Question: What is the filing due date as per the document?
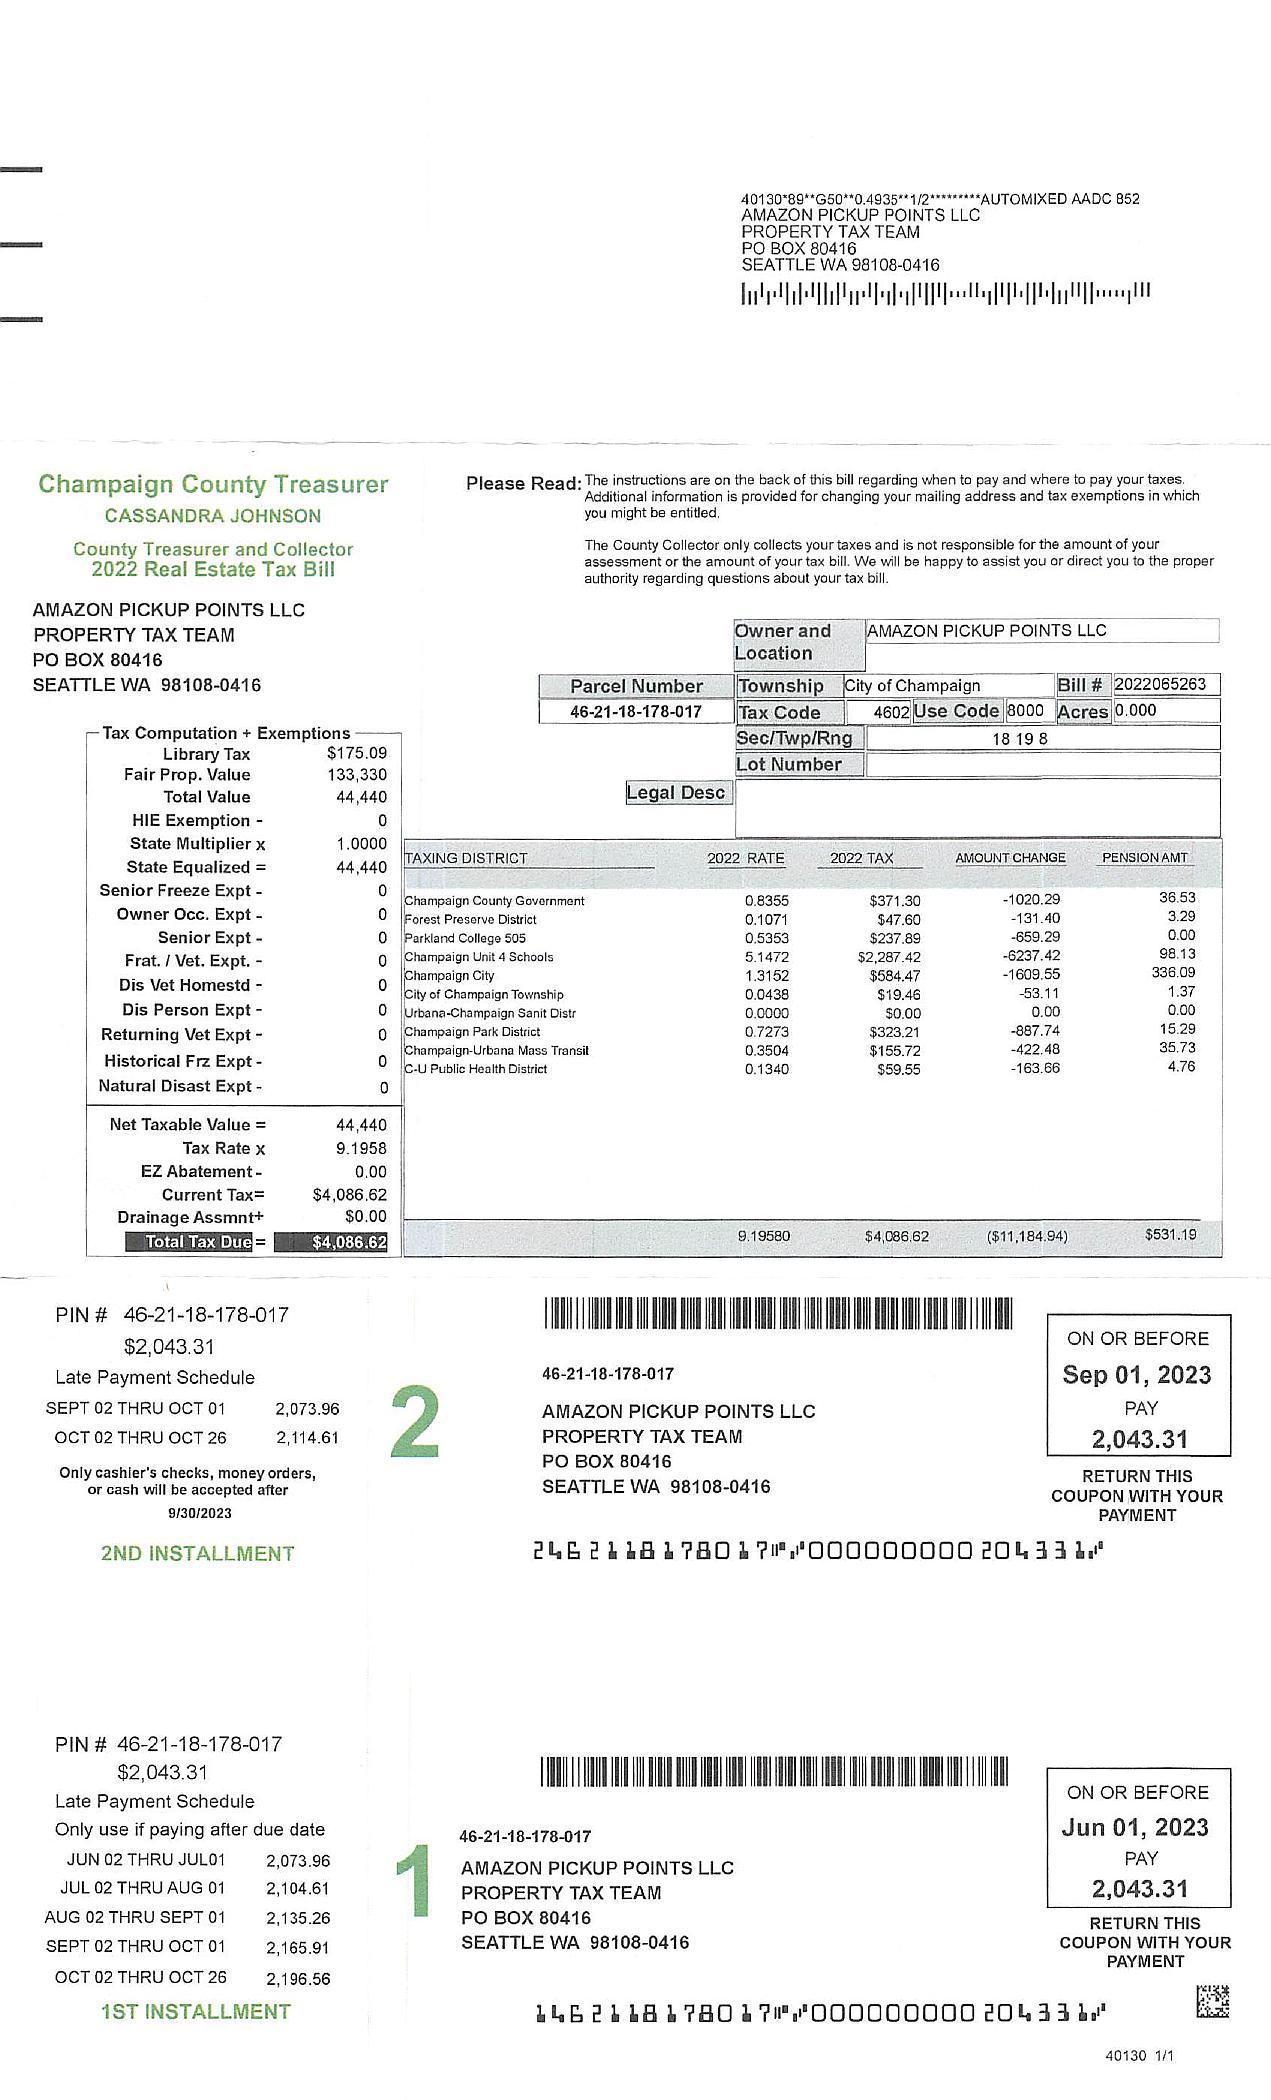
Answer: "1-Sep-23"